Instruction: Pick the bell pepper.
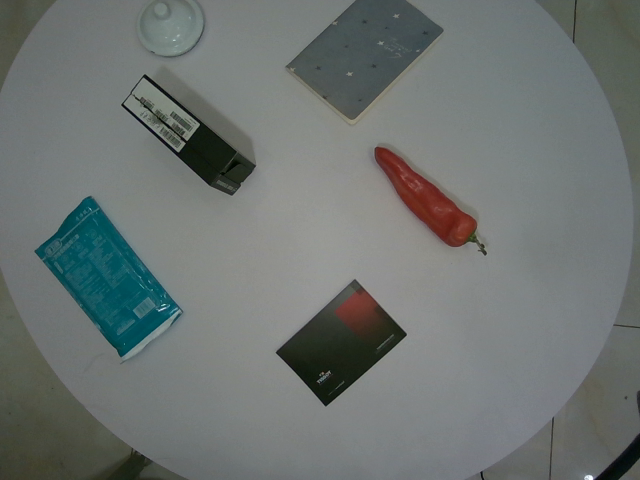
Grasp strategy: vertical